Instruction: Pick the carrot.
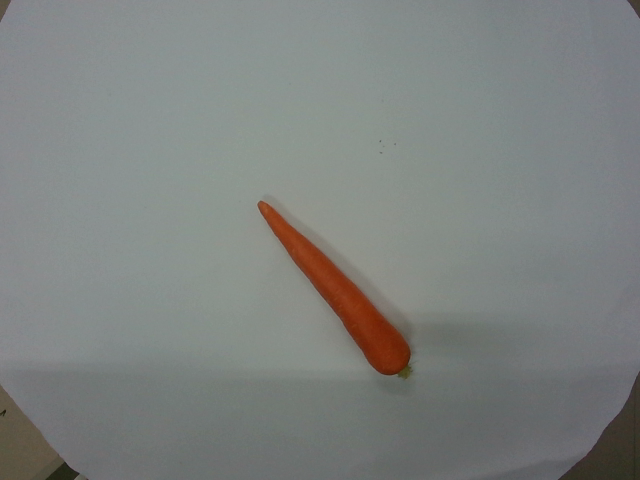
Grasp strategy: vertical